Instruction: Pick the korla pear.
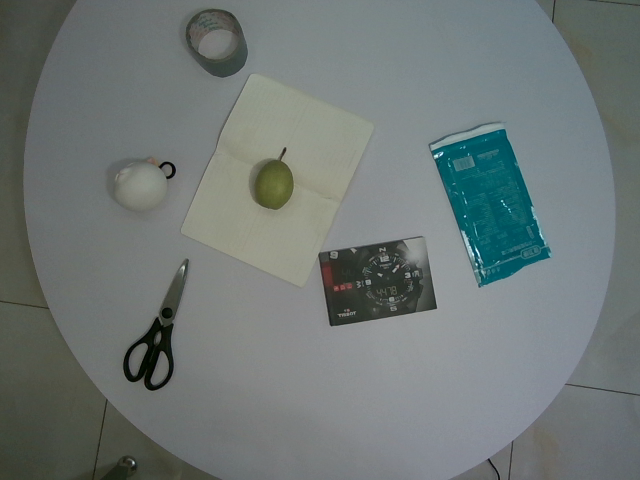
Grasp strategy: vertical